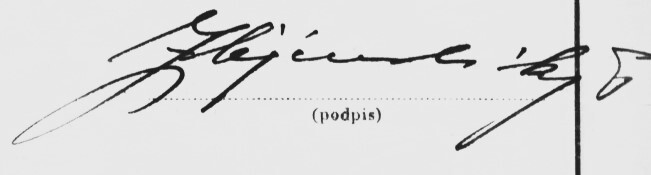
Signature of: q131729290